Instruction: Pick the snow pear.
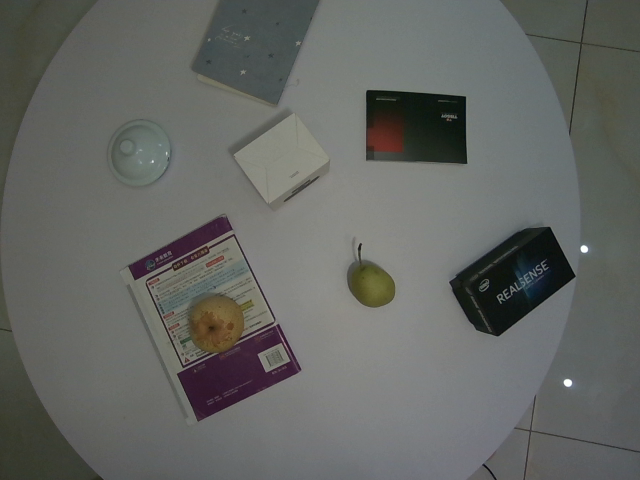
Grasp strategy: vertical